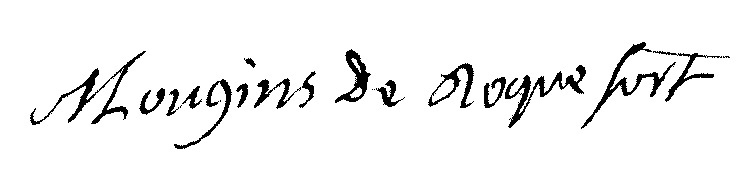
Signature of: boniface antoine mougins de roquefort